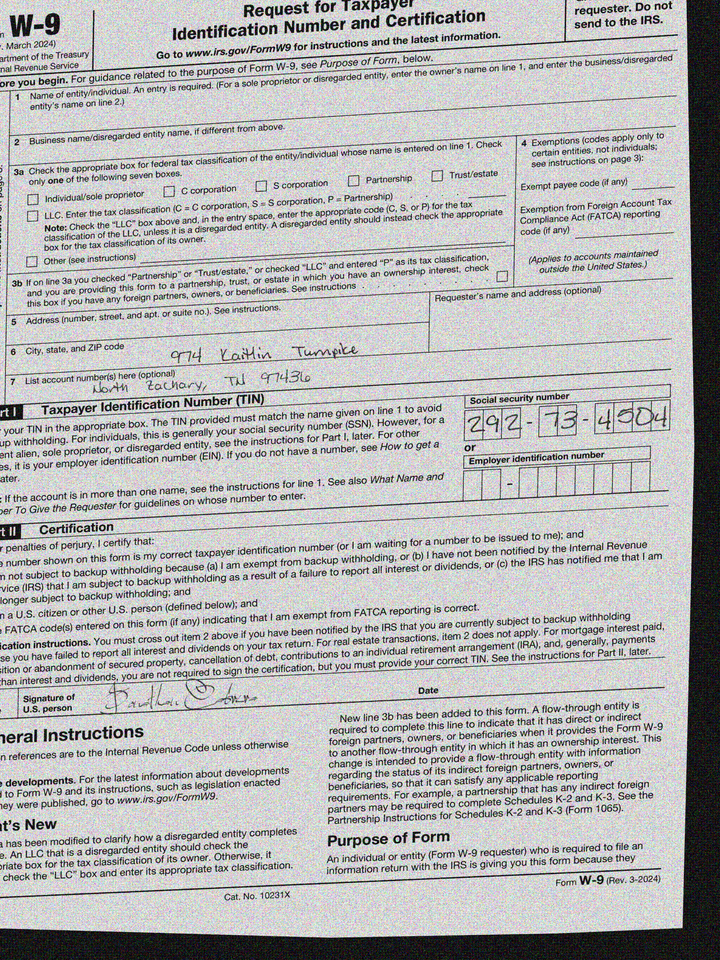
adr1: 974 Kaitlin Turnpike
adr2: North Zachary, TN 97436
cbx: no
ssn: 292734504